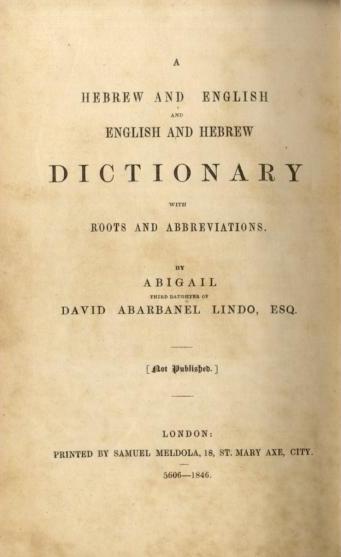
Signature of: abigail lindo